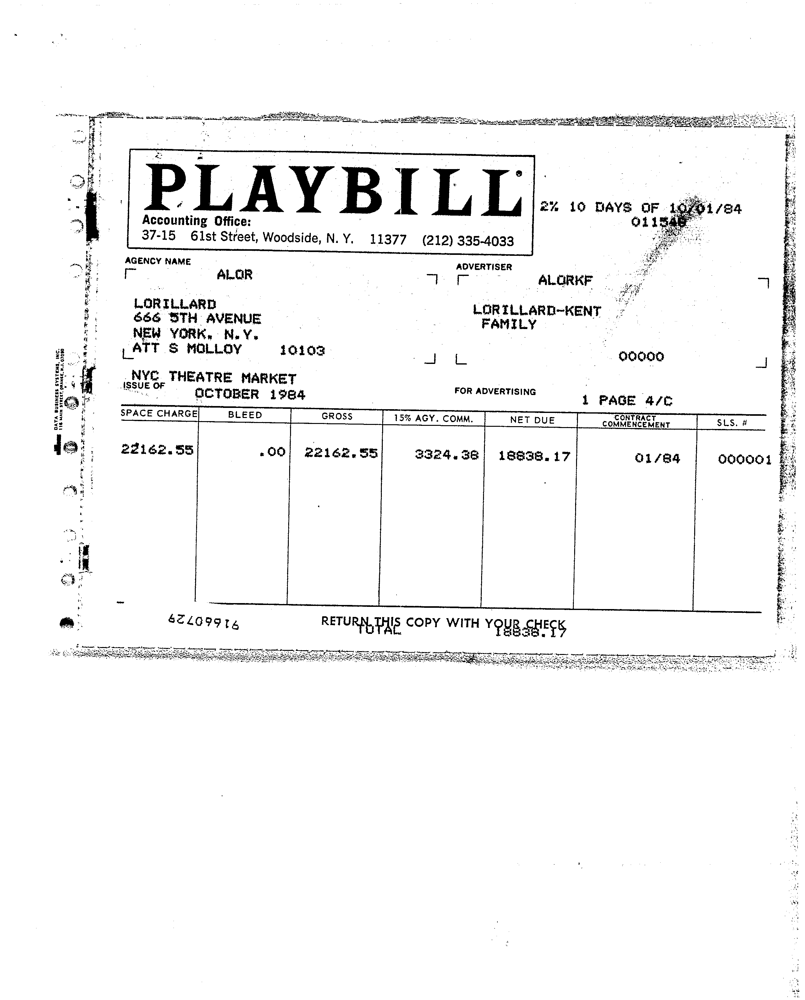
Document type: Invoice